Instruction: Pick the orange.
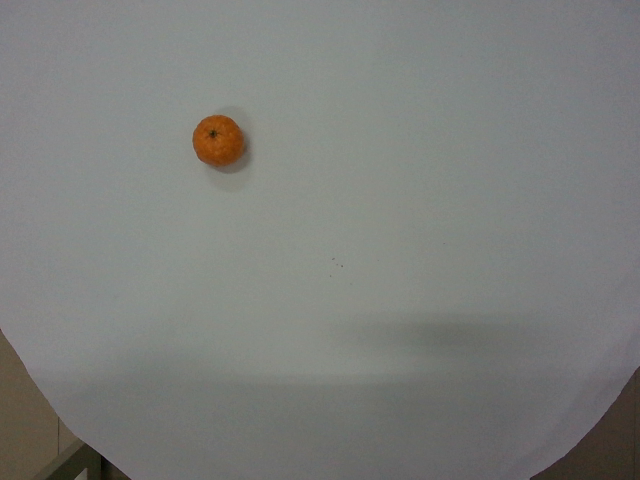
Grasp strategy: vertical